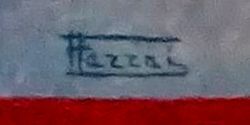
Signature of: franco ferrai